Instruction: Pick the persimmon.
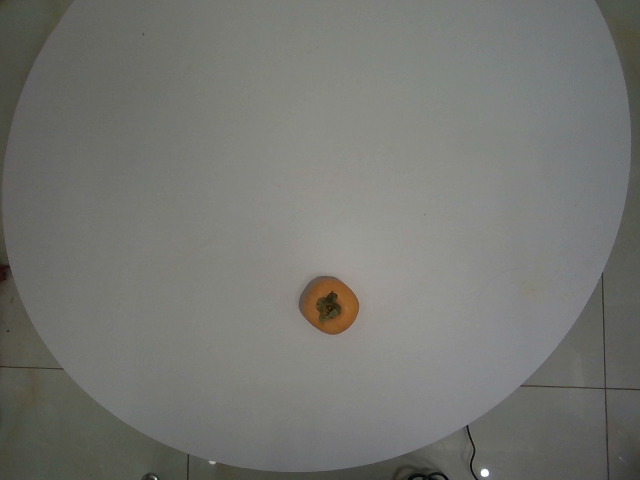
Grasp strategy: vertical